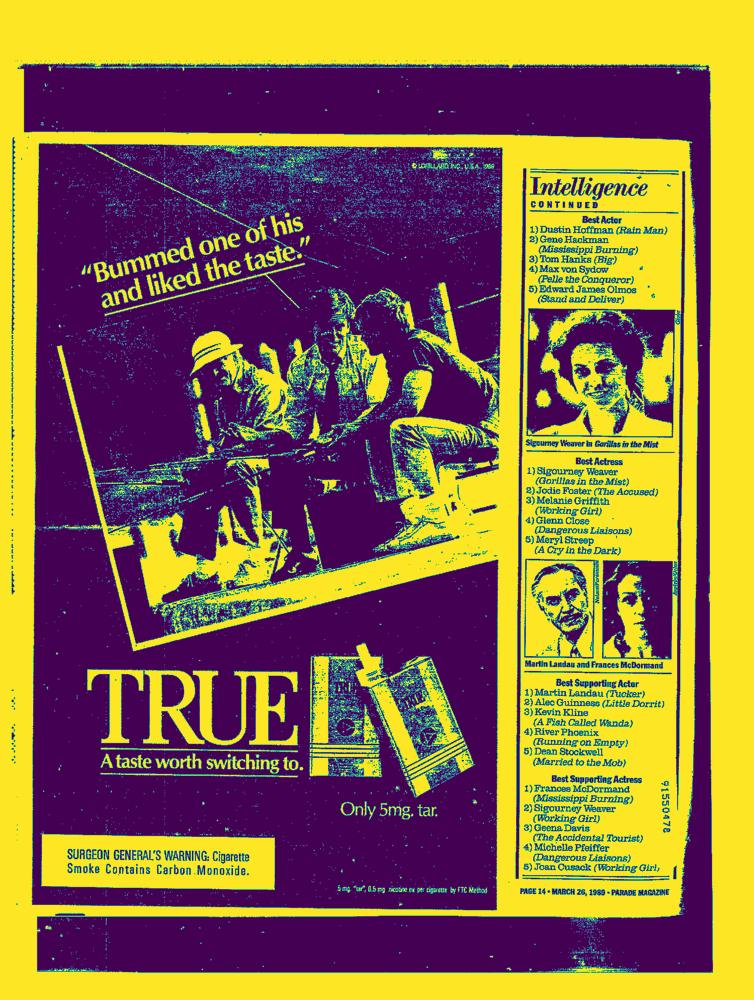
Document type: AD